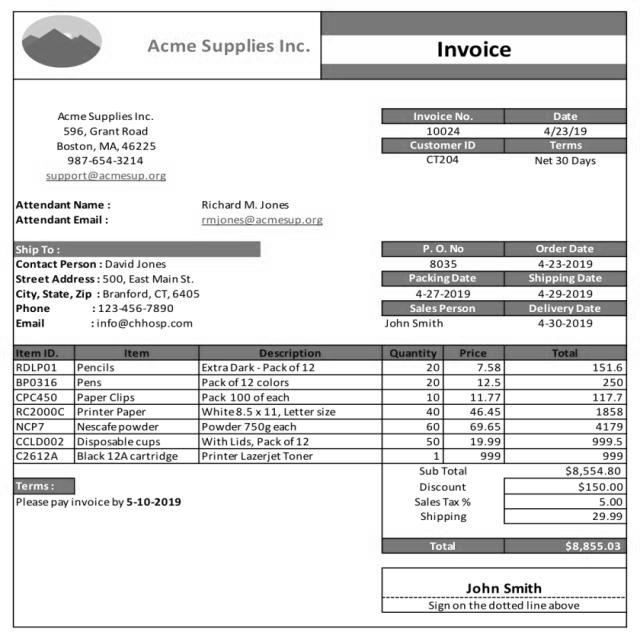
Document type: Invoice